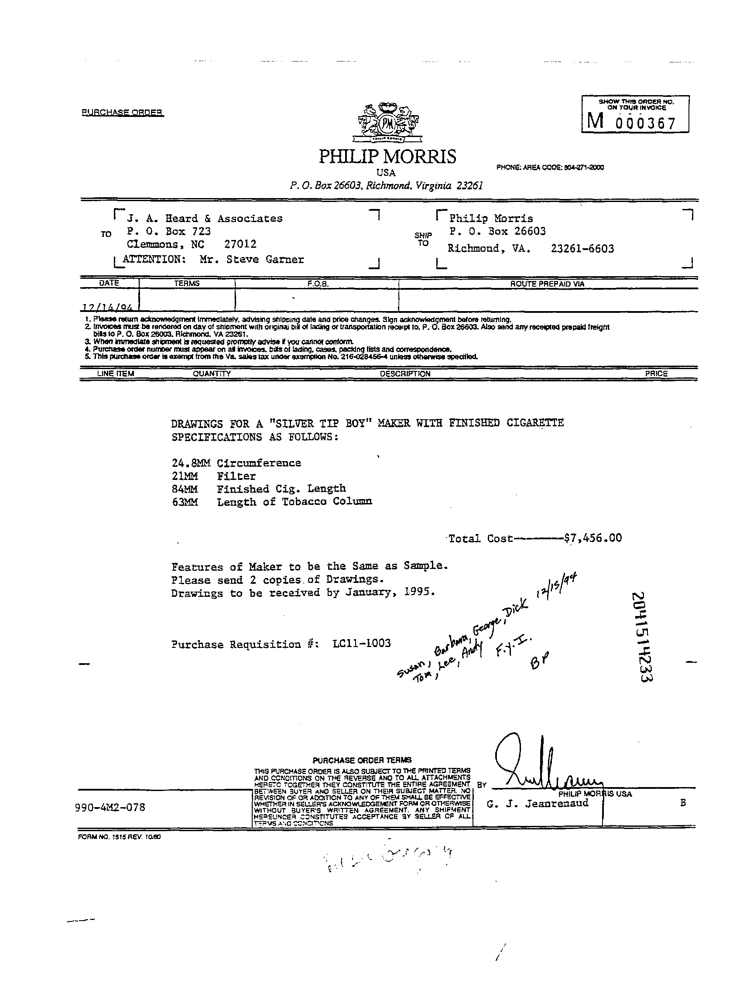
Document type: Invoice